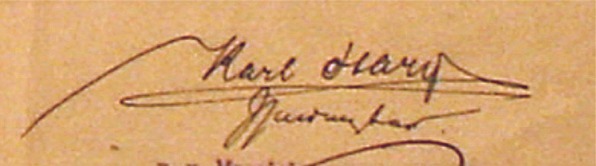
Signature of: karel starý the elder